Question: What type of tax is indicated in the document, personal property or real estate?
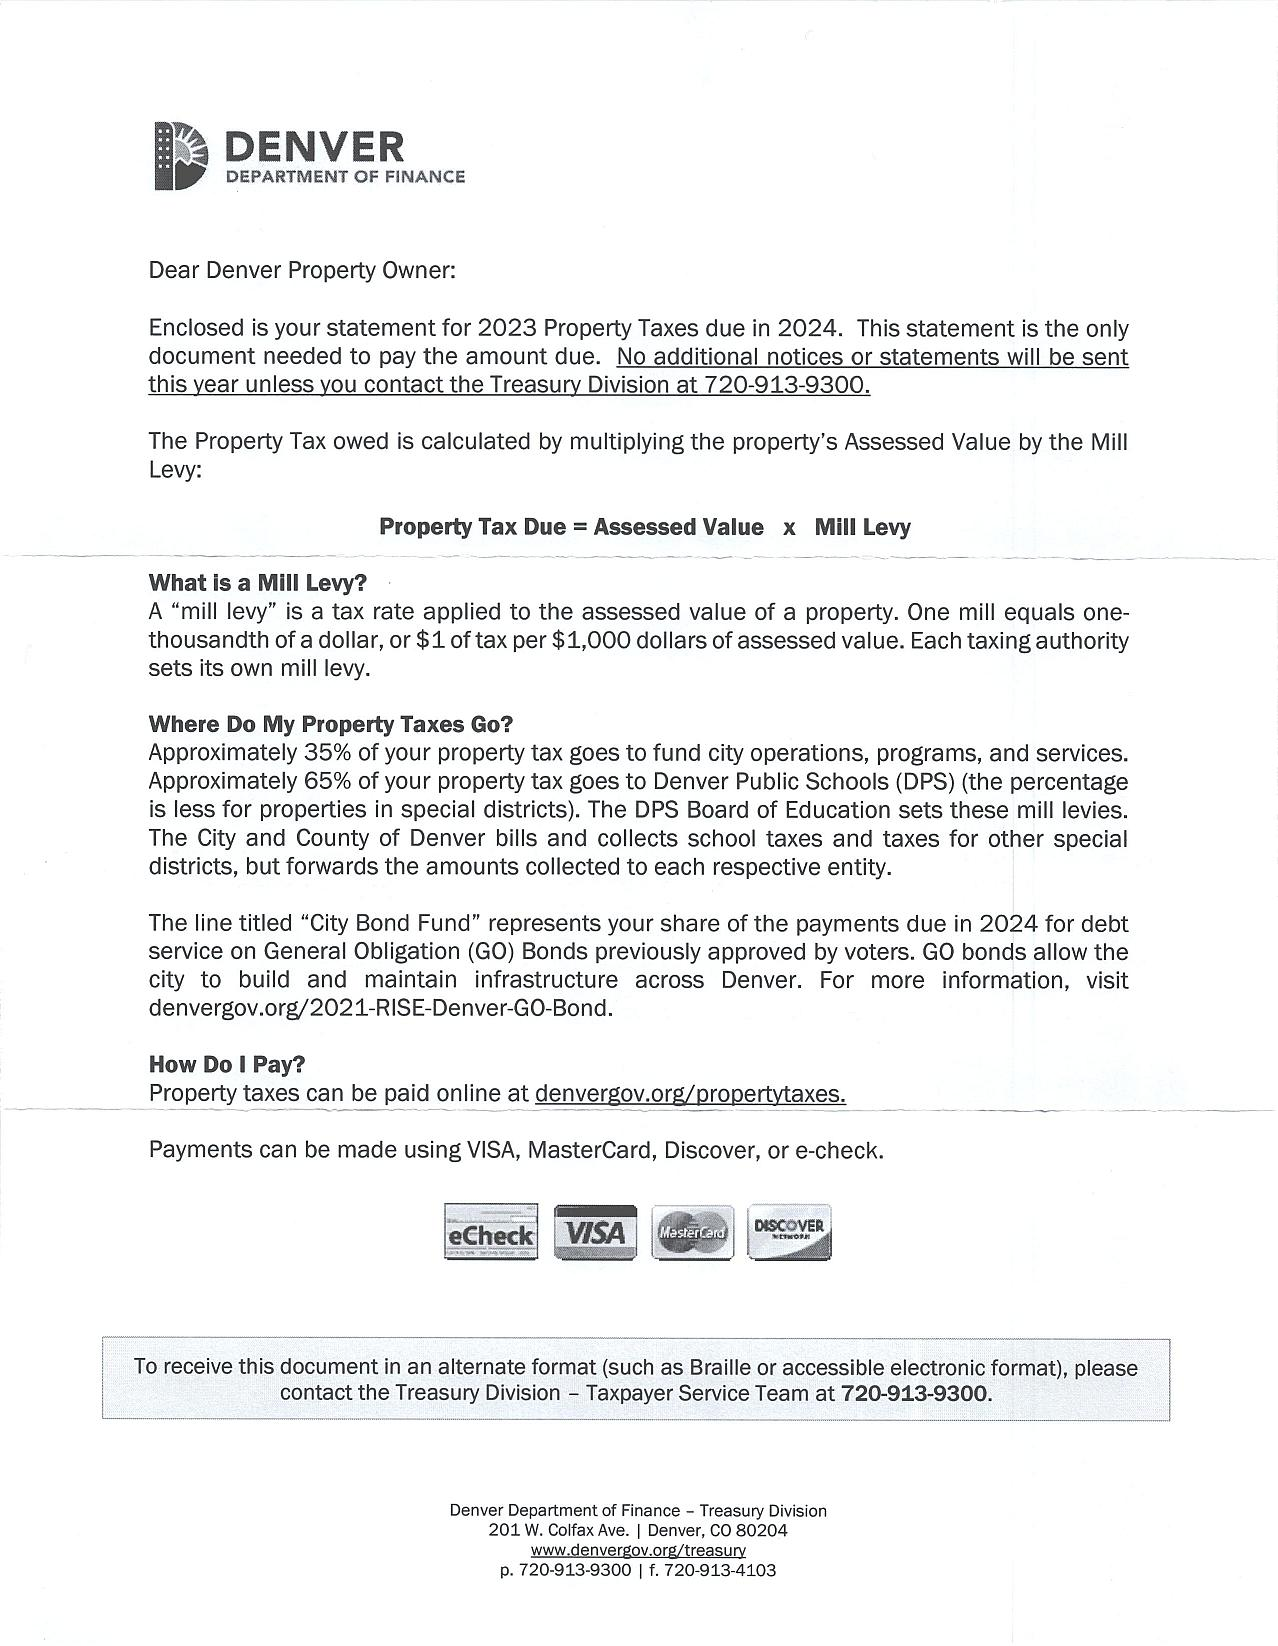
Answer: "Real Estate Tax"